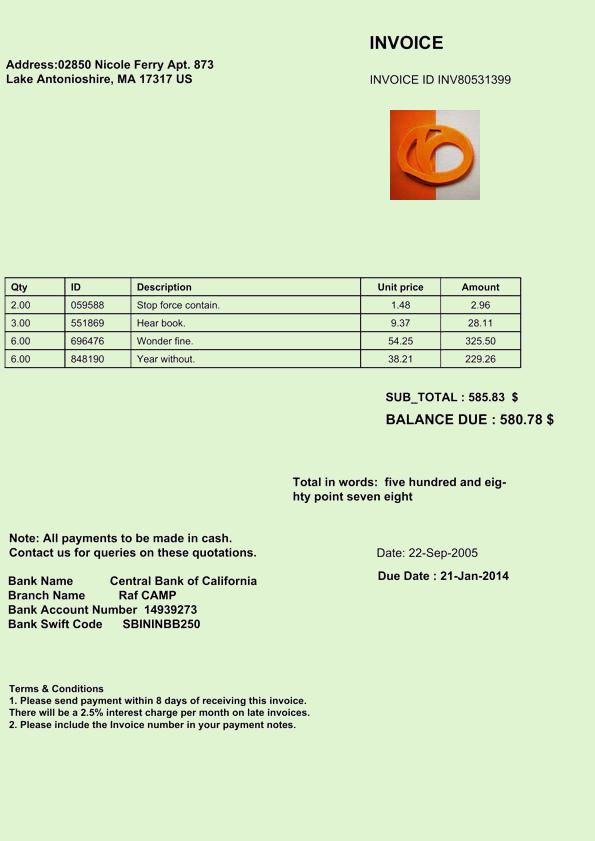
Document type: Invoice